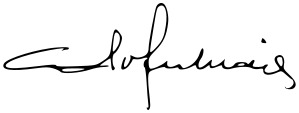
Signature of: q214367